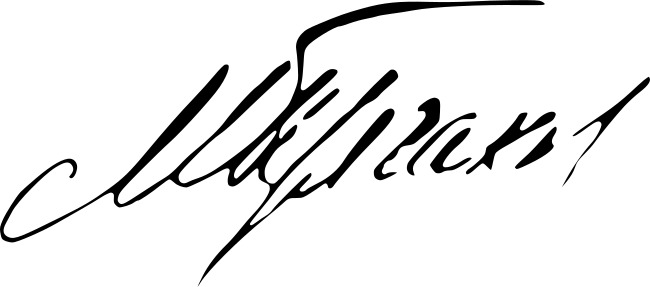
Signature of: mikhail bulgakov